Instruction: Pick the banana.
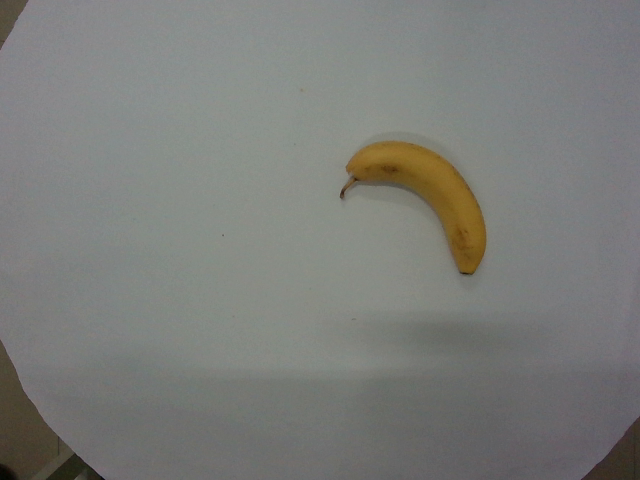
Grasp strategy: vertical